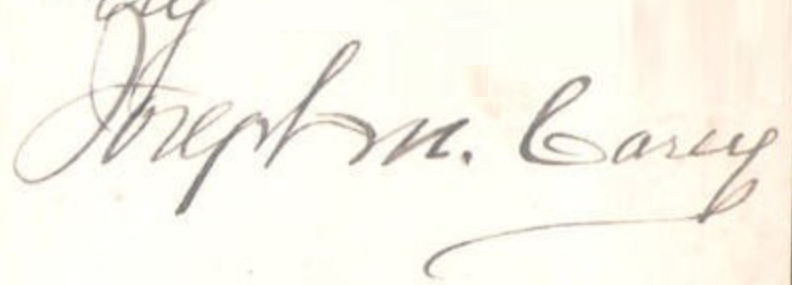
Signature of: joseph m carey